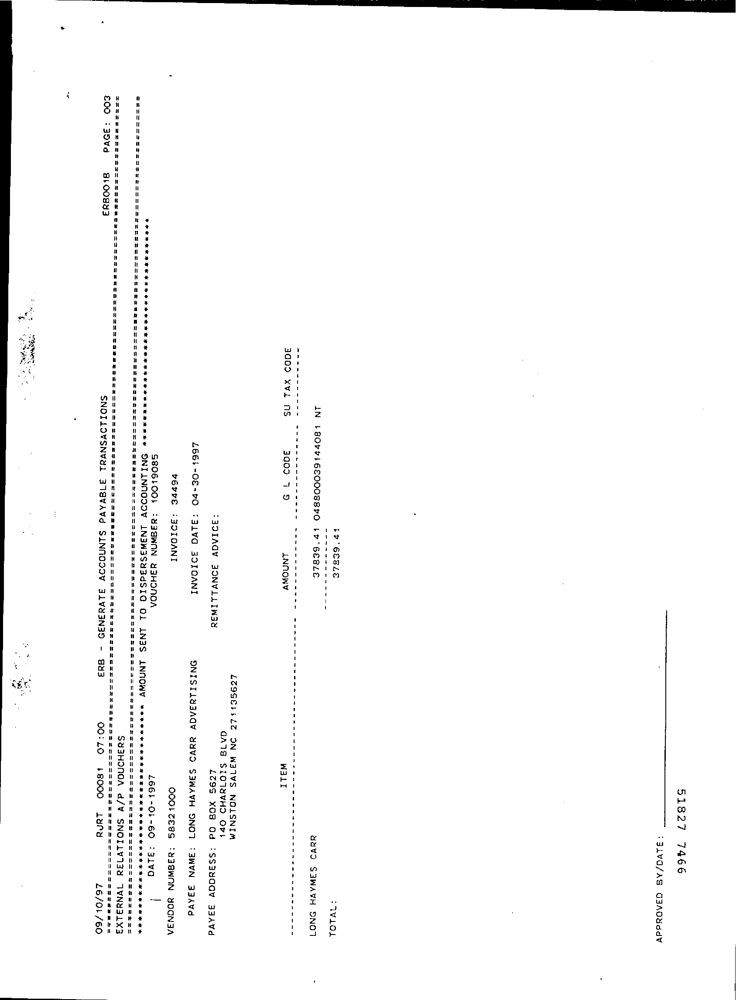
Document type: Invoice